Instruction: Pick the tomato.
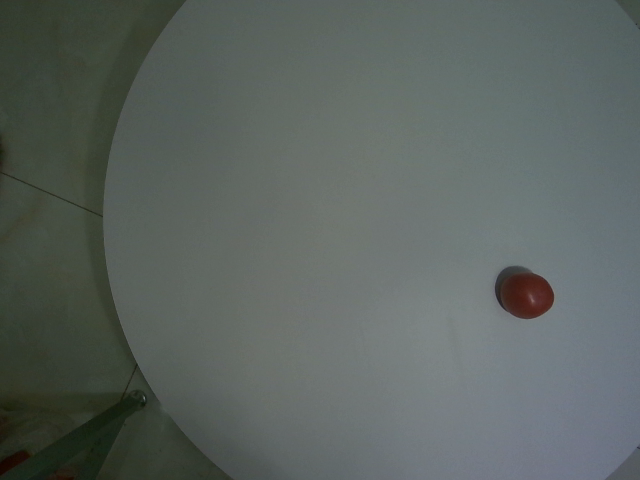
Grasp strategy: vertical